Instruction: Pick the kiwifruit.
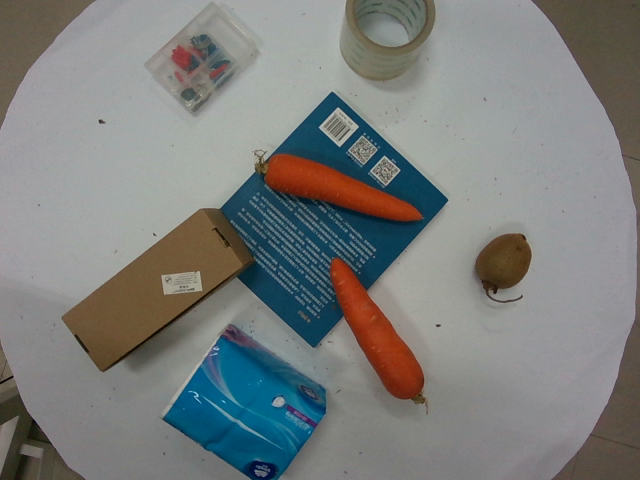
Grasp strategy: vertical